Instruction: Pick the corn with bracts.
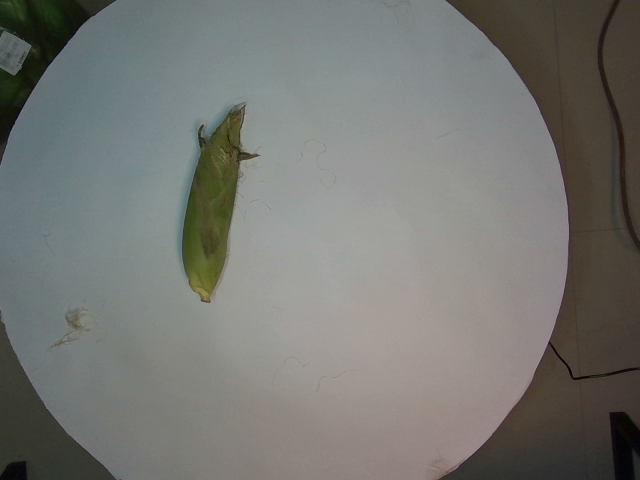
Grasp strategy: vertical